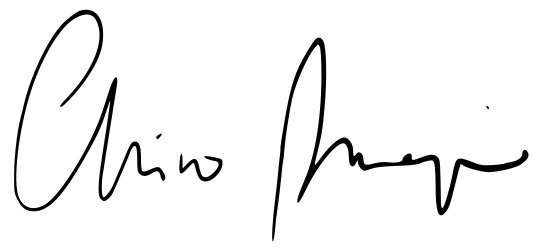
Signature of: chico buarque